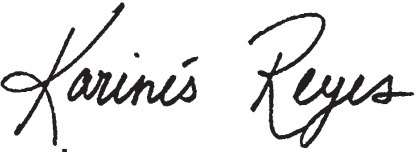
Signature of: karines reyes